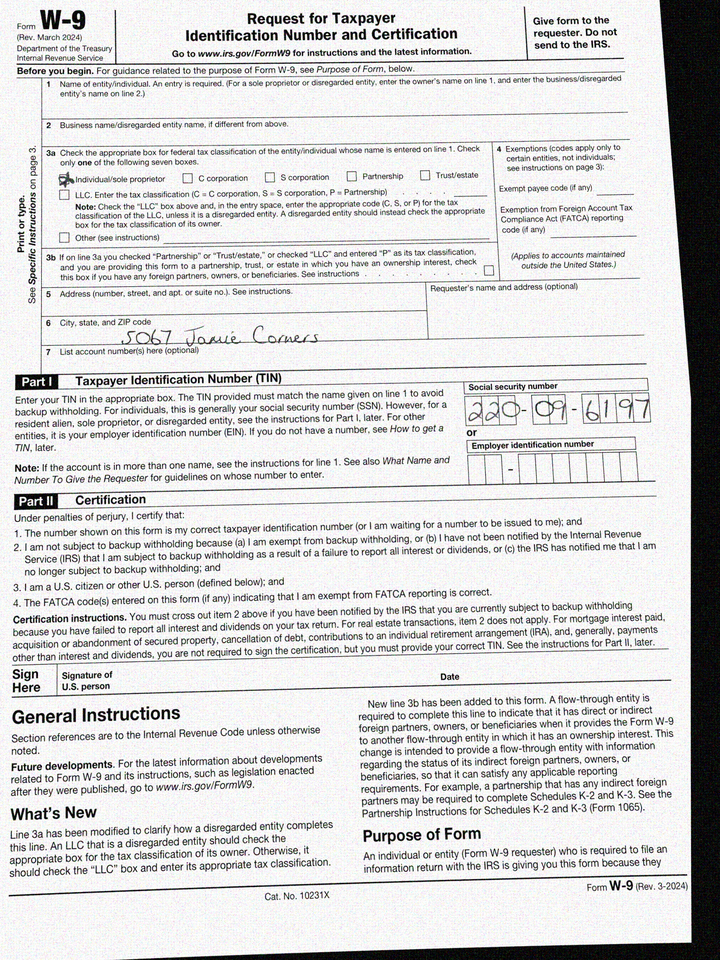
adr1: 5067 Jamie Corners
cbx: yes
ssn: 220096197